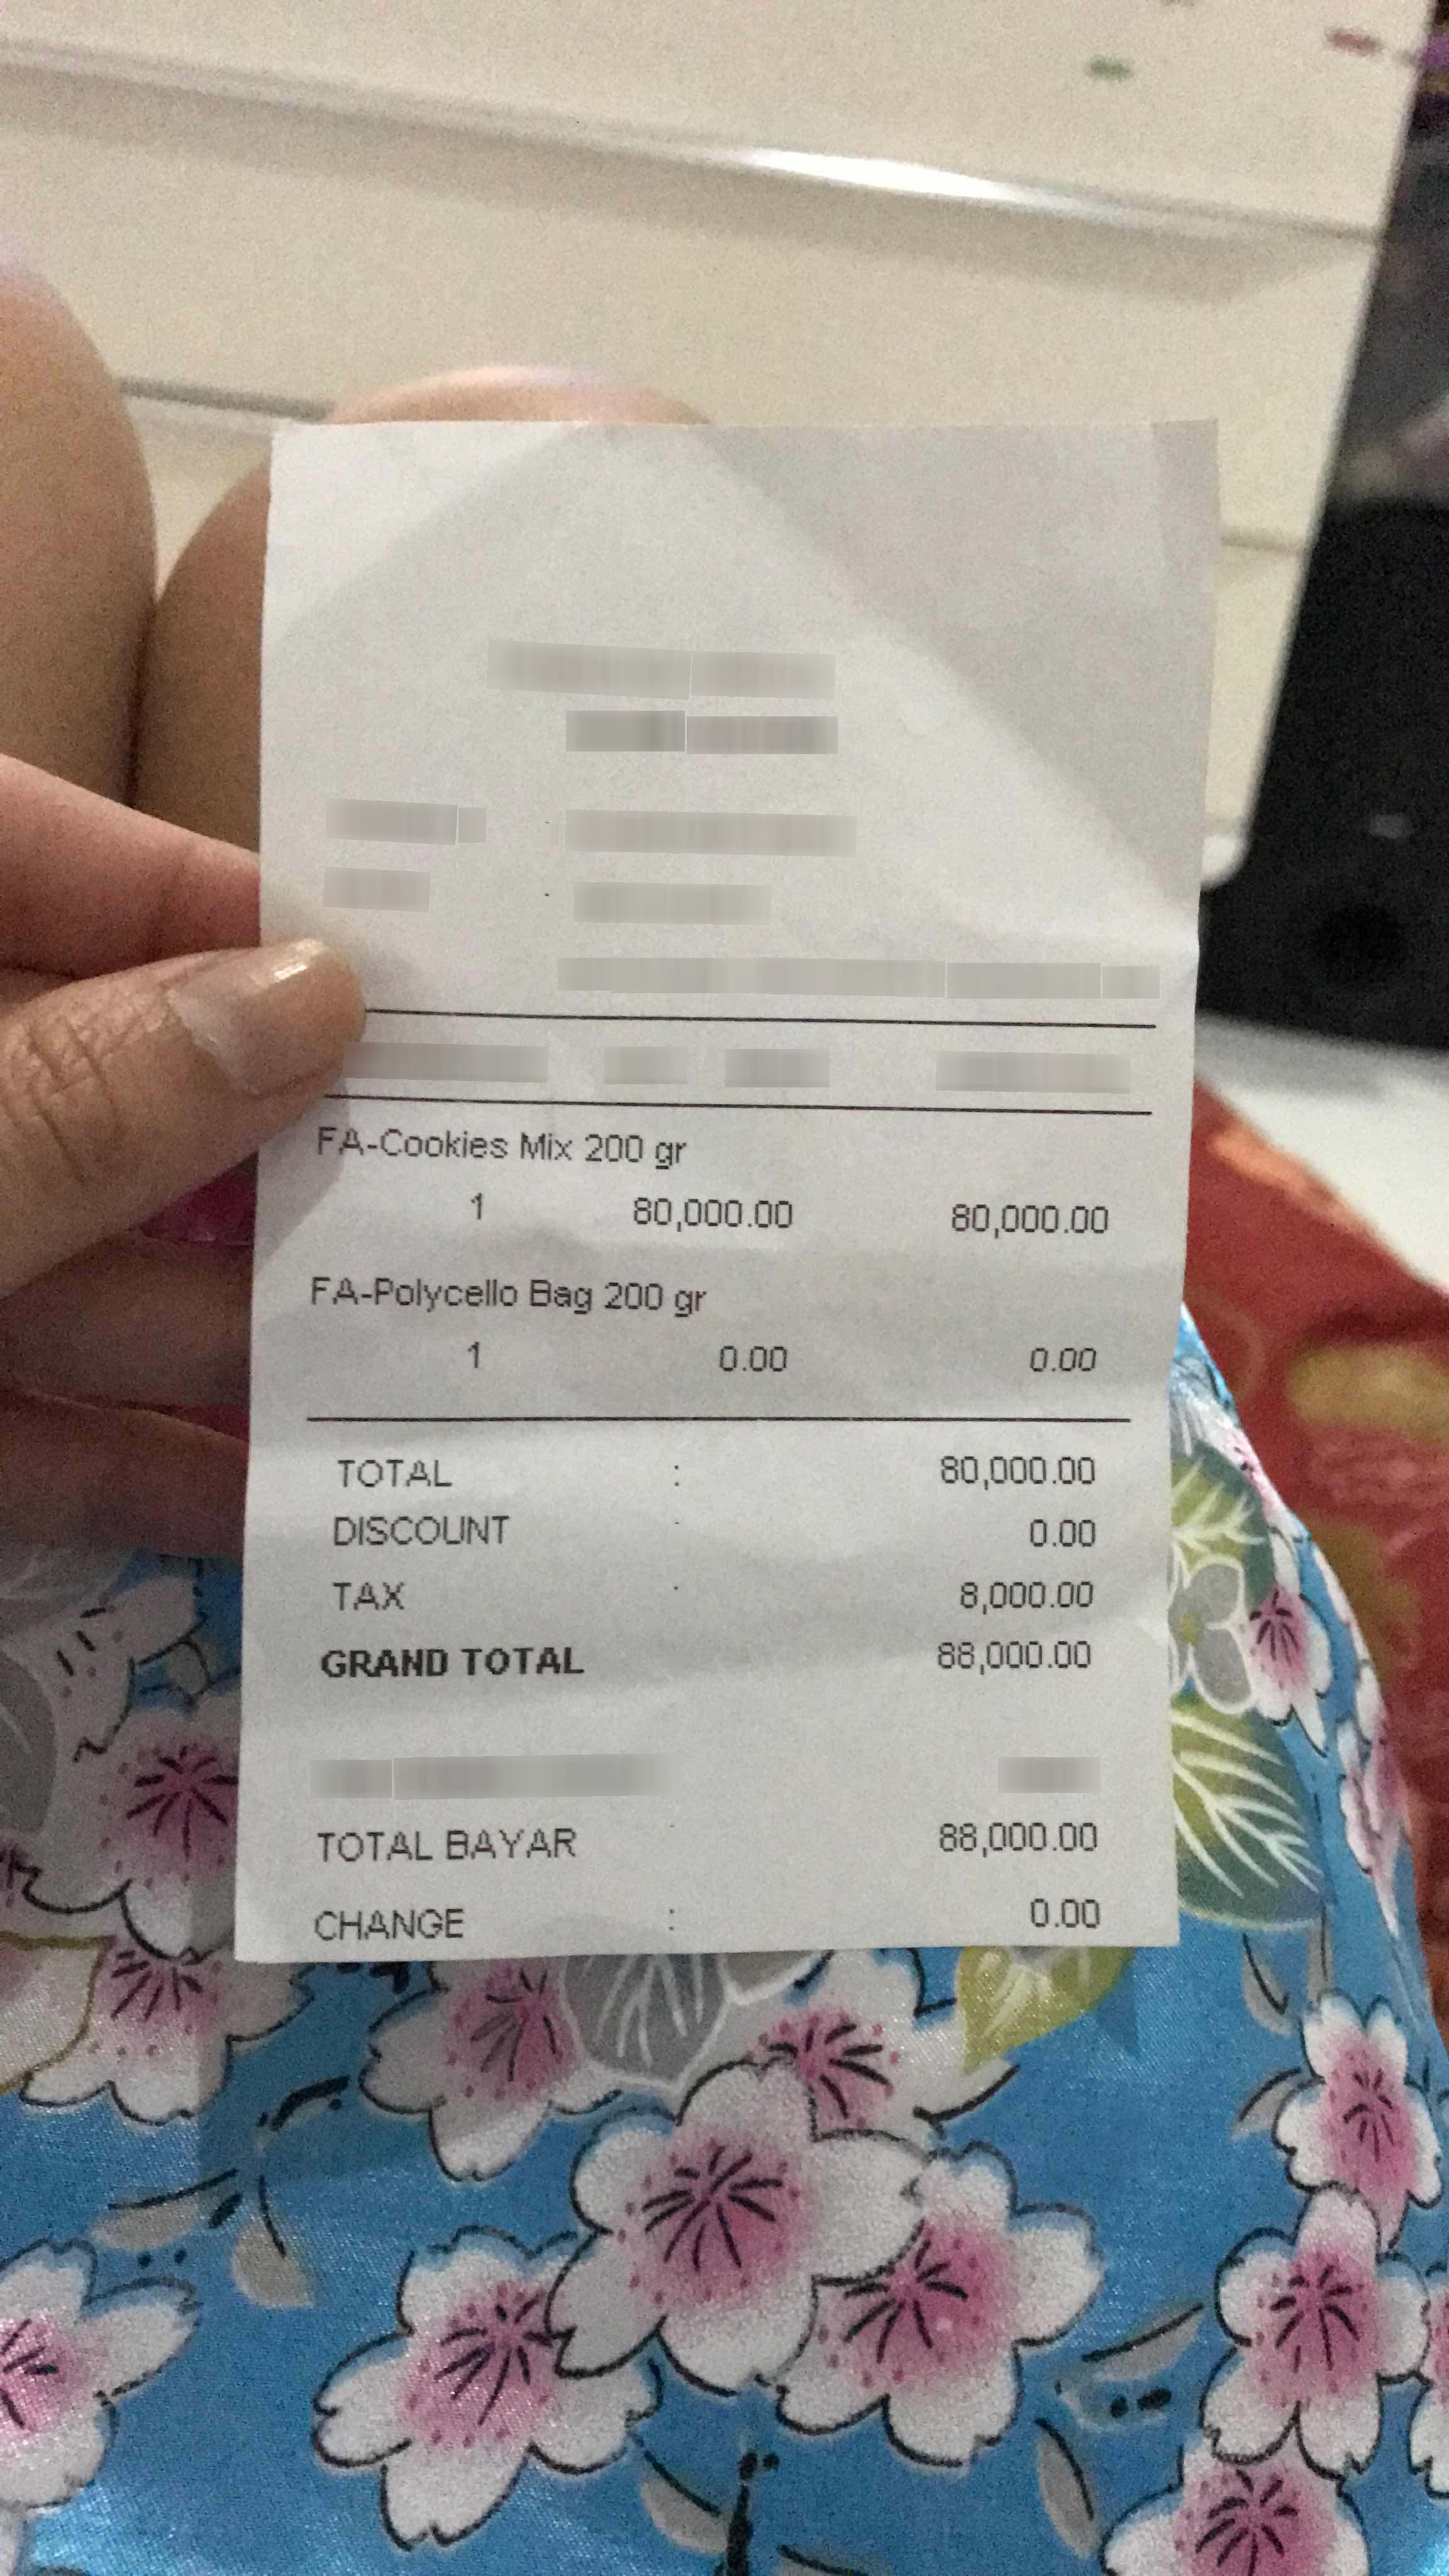
Number of items: 2
Subtotal: 80,000.00
Tax: 8,000.00
Total: 88,000.00
OCR text regions:
text: FA-Cookies
text: Mix
text: 200
text: gr
text: 1
text: 80,000.00
text: 80,000.00
text: GRAND
text: TOTAL
text: 88,000.00
text: TOTAL
text: BAYAR
text: 88,000.00
text: CHANGE
text: 0.00
text: FA-Polycello
text: Bag
text: 200 gr
text: 1
text: 0.00
text: 0.00
text: TOTAL
text: 80,000.00
text: DISCOUNT
text: 0.00
text: TAX
text: 8,000.00